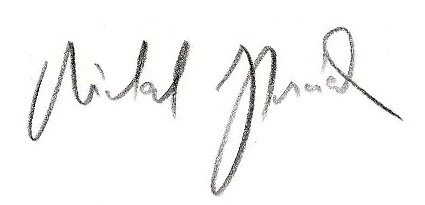
Signature of: michal horáček